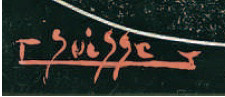
Signature of: gaston suisse